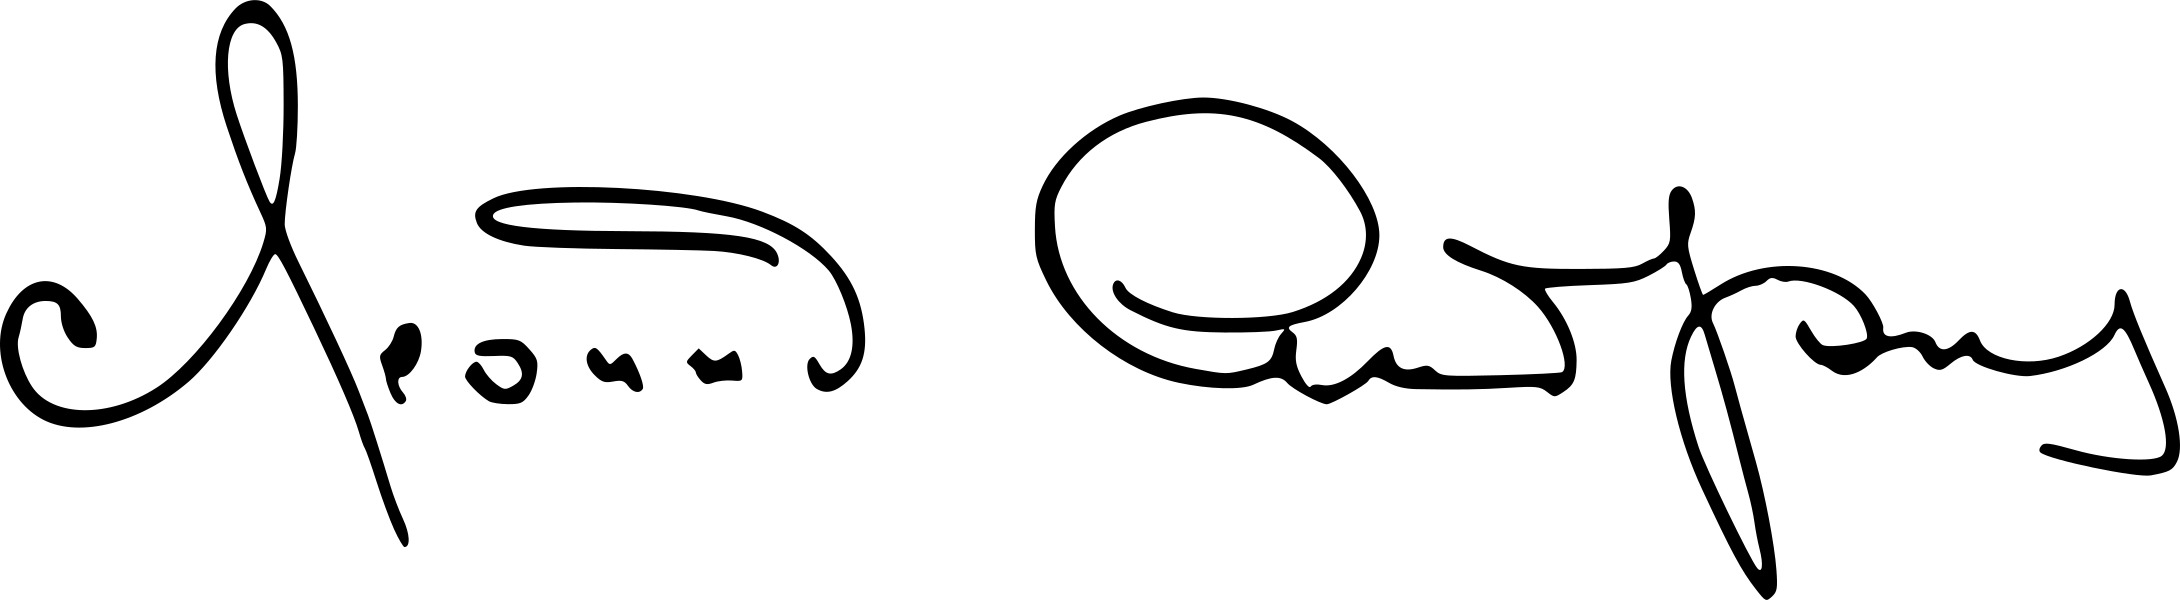
Signature of: leonid andreyev